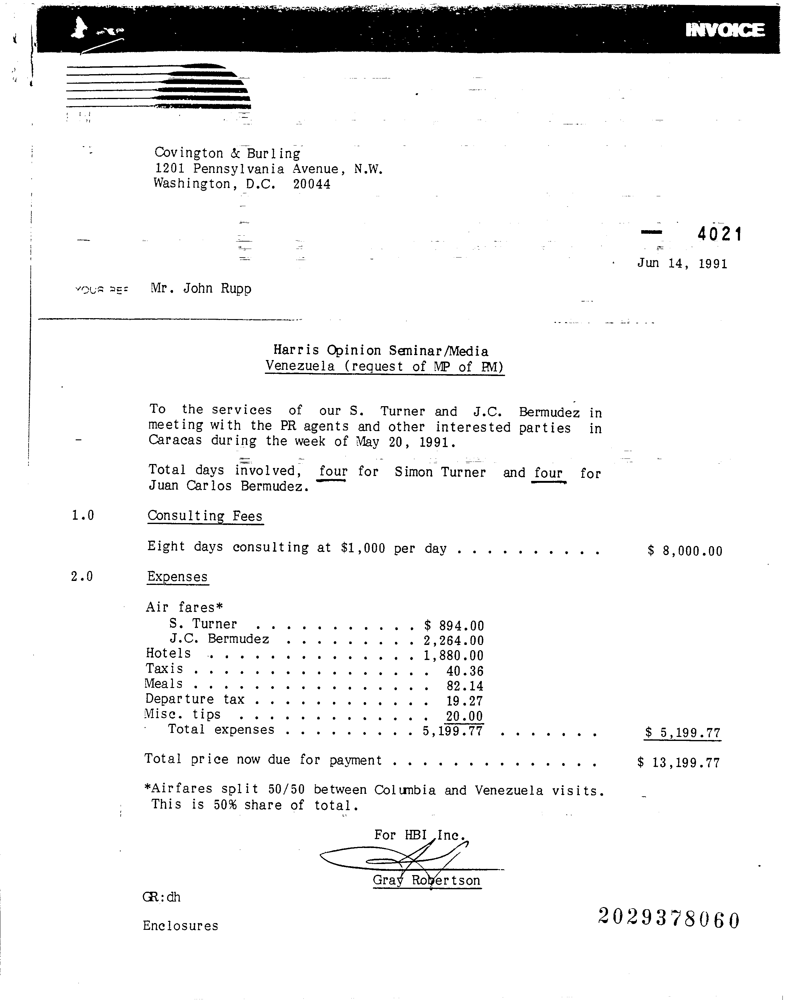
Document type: Invoice